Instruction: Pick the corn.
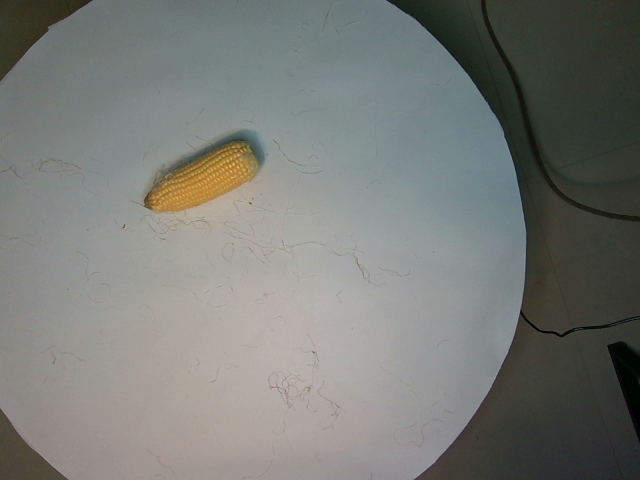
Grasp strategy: vertical